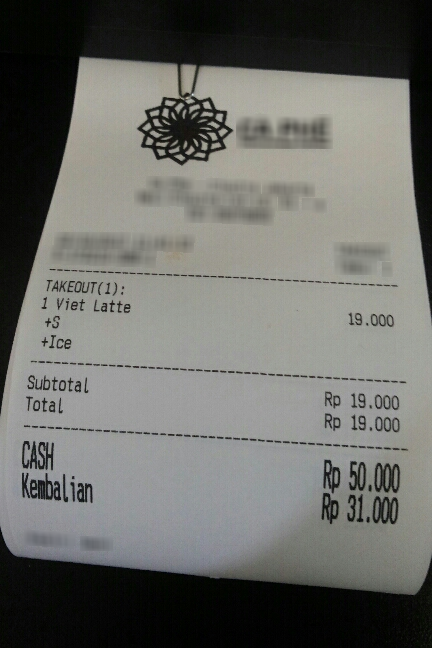
Number of items: 4
Subtotal: Rp 19.000
Total: 19.000
OCR text regions:
text: Rp
text: Rp
text: Rp
text: Rp
text: TAKEOUT(1):
text: Total
text: 19.000
text: CASH
text: 50.000
text: Kembalian
text: 31.000
text: Subtotal
text: 19.000
text: Viet
text: Latte
text: 19.000
text: +S
text: +Ice
text: 1